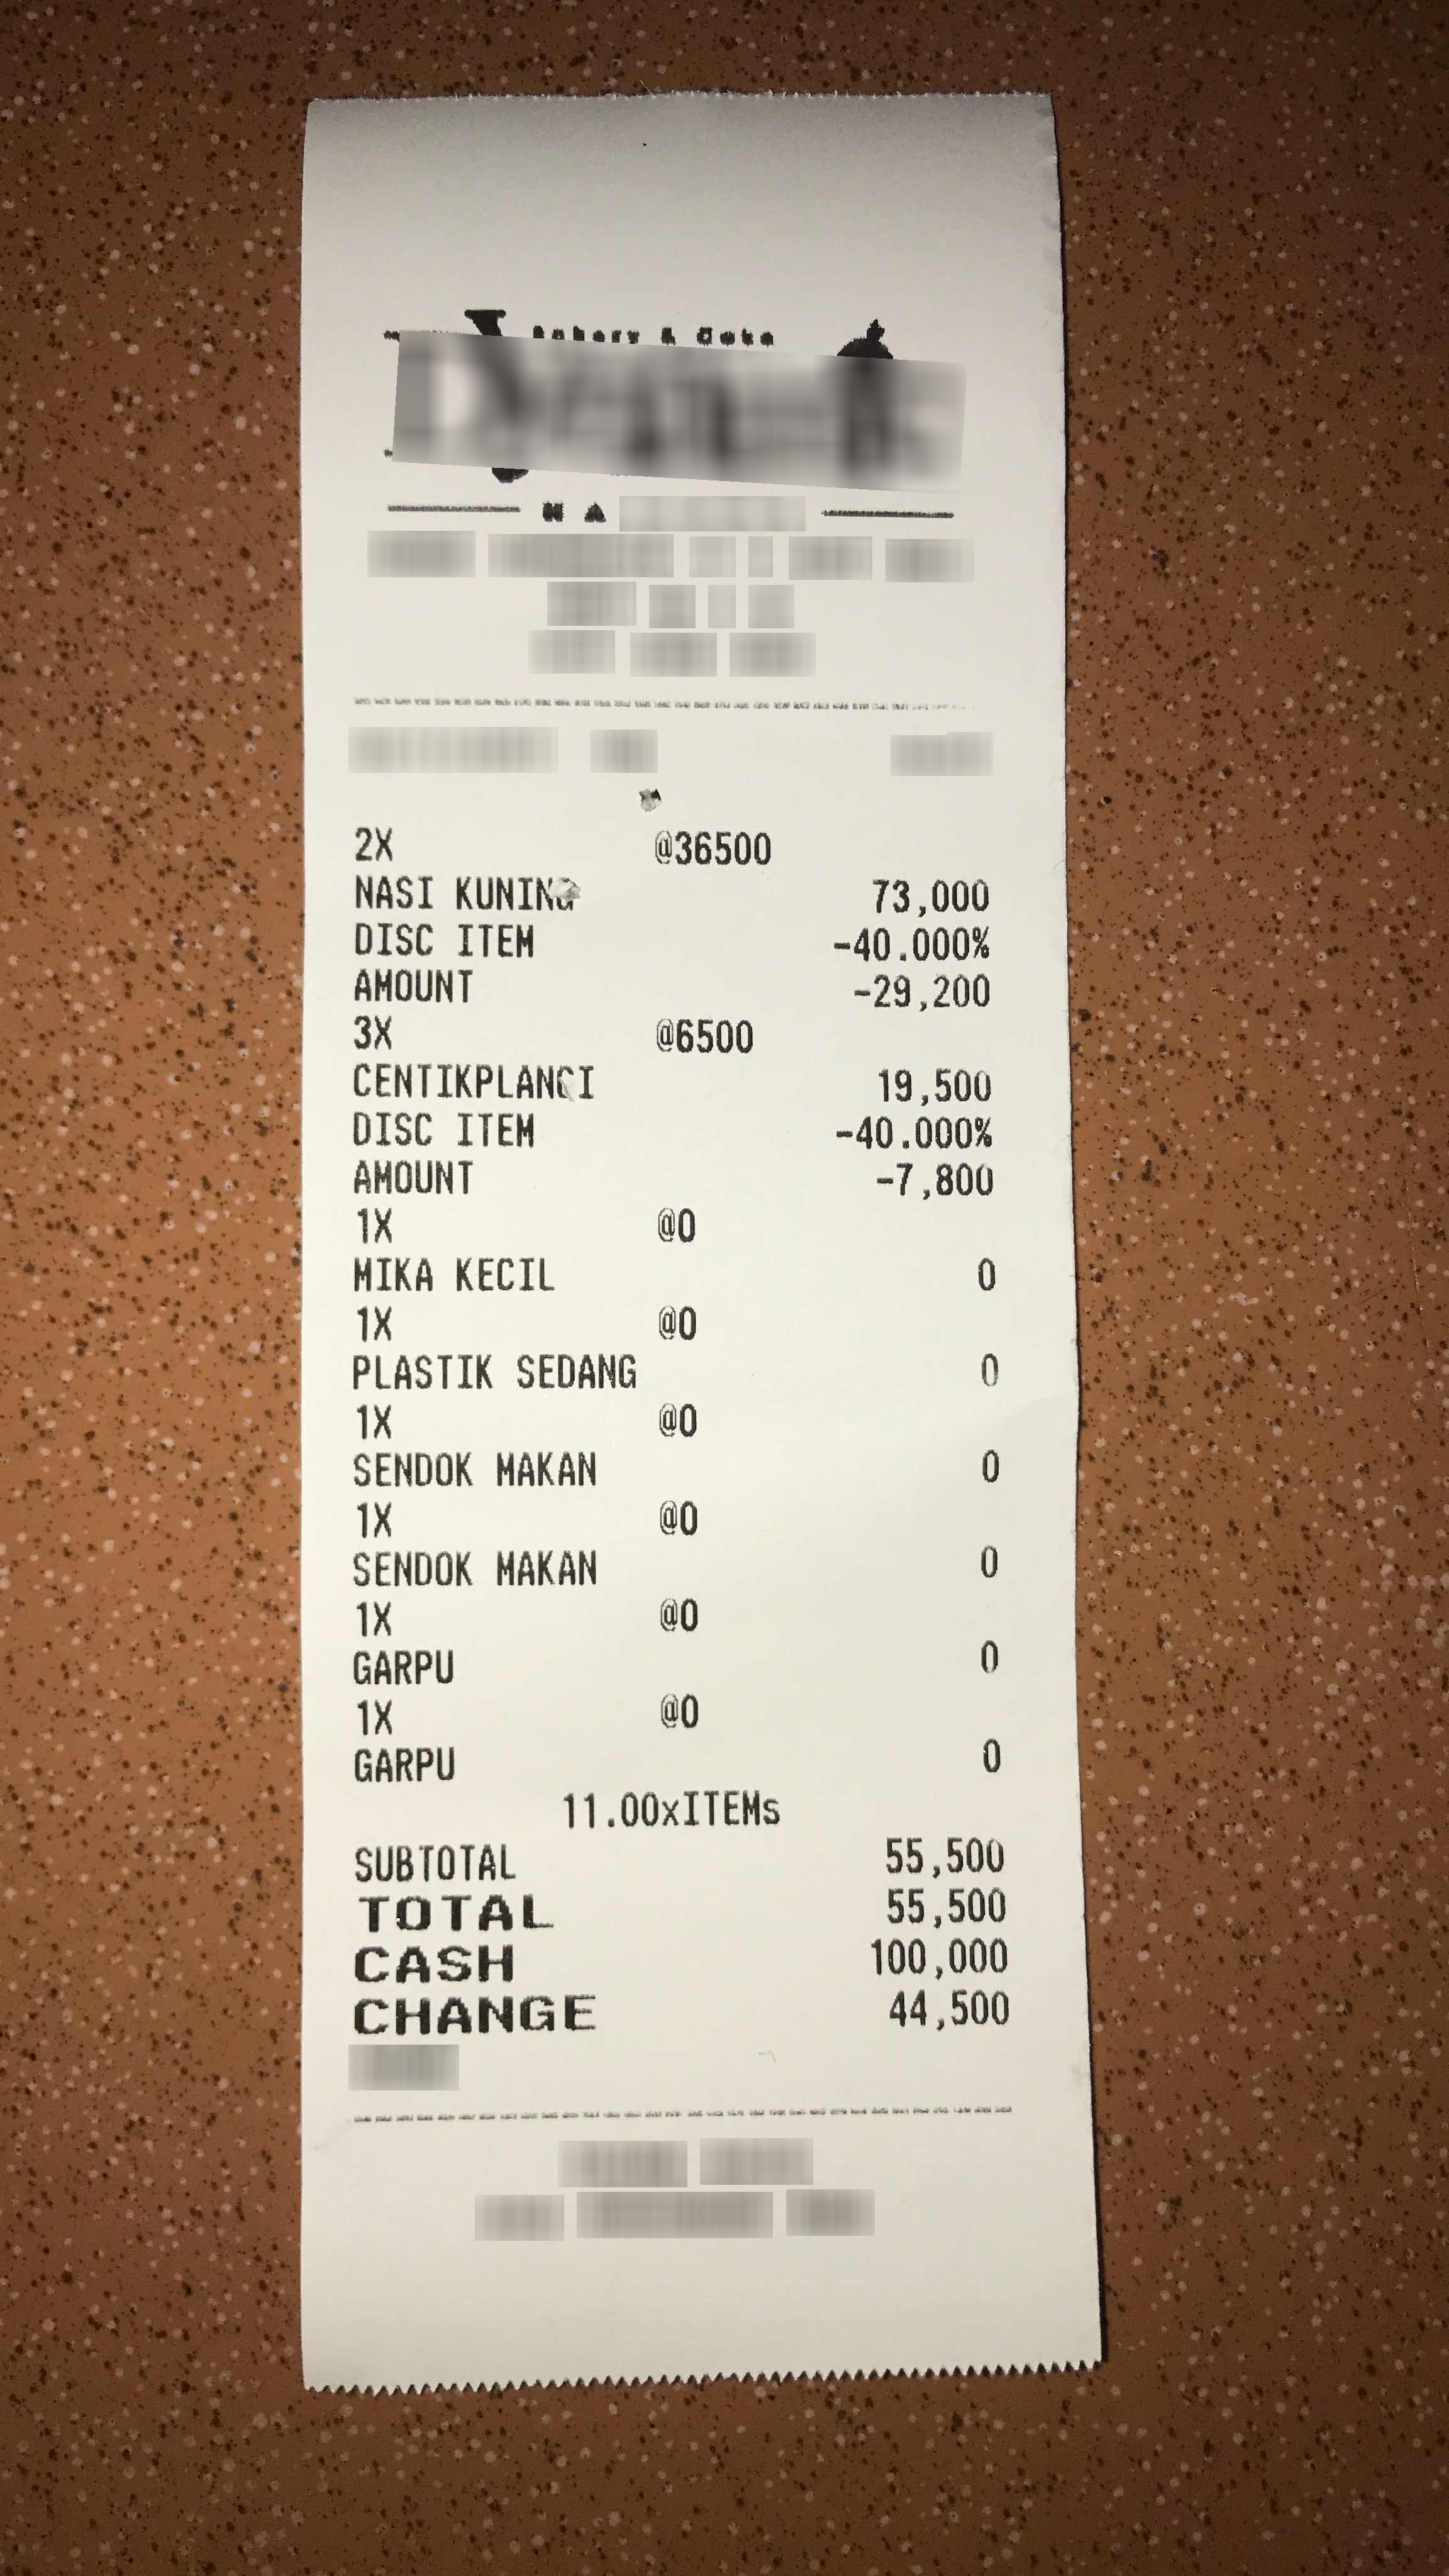
Number of items: 8
Subtotal: 55,500
Total: 55,500
OCR text regions:
text: TOTAL
text: 55,500
text: CASH
text: 100,000
text: CHANGE
text: 44,500
text: 11.00xITEMs
text: SUBTOTAL
text: 55,500
text: 2X
text: NASI
text: KUNING
text: @36500
text: 73,000
text: DISC
text: ITEM
text: -40.000%
text: AMOUNT
text: -29,200
text: 3X
text: CENTIKPLANCI
text: @6500
text: 19,500
text: DISC
text: ITEM
text: -40.000%
text: AMOUNT
text: -7,800
text: 1X
text: MIKA
text: KECIL
text: @0
text: 0
text: 1X
text: PLASTIK
text: SEDANG
text: @0
text: 0
text: 1X
text: SENDOK
text: MAKAN
text: @ 0
text: 0
text: 1X
text: SENDOK
text: MAKAN
text: @0
text: 0
text: 1X
text: GARPU
text: @ 0
text: 0
text: 1X
text: GARPU
text: @0
text: 0